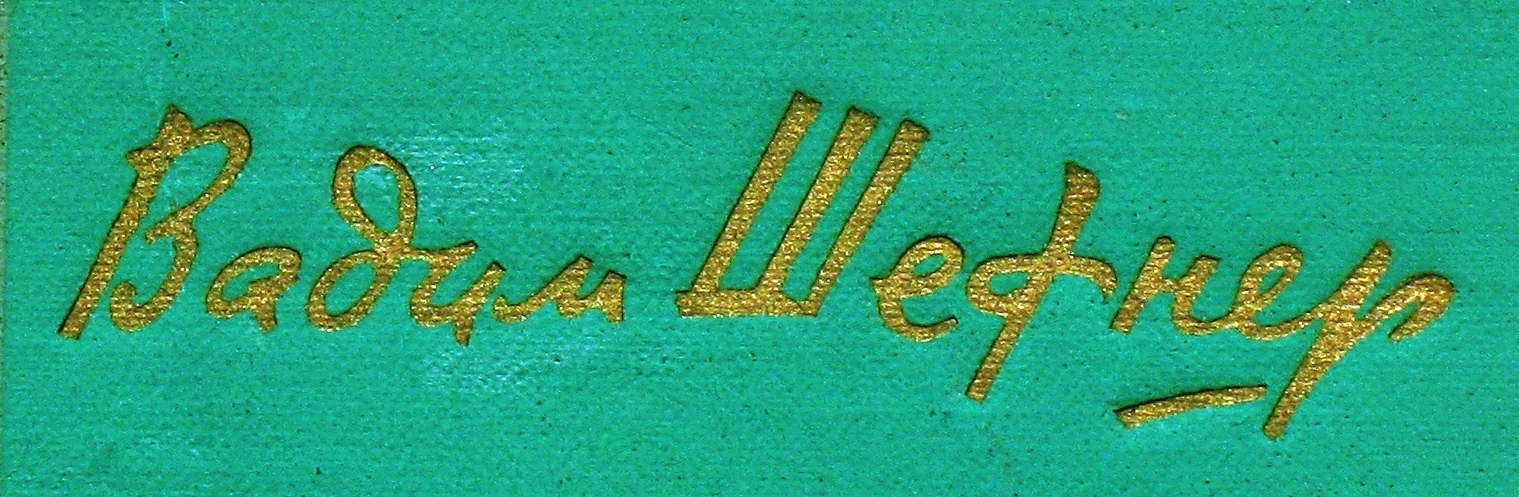
Signature of: vadim shefner